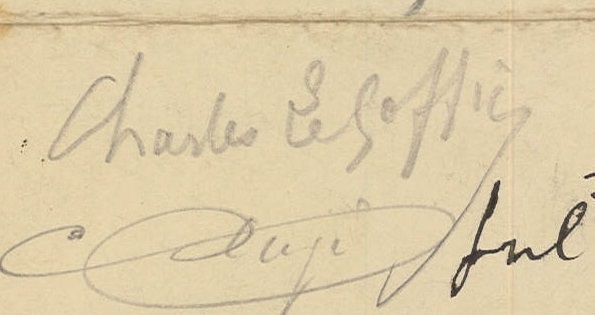
Signature of: charles le goffic